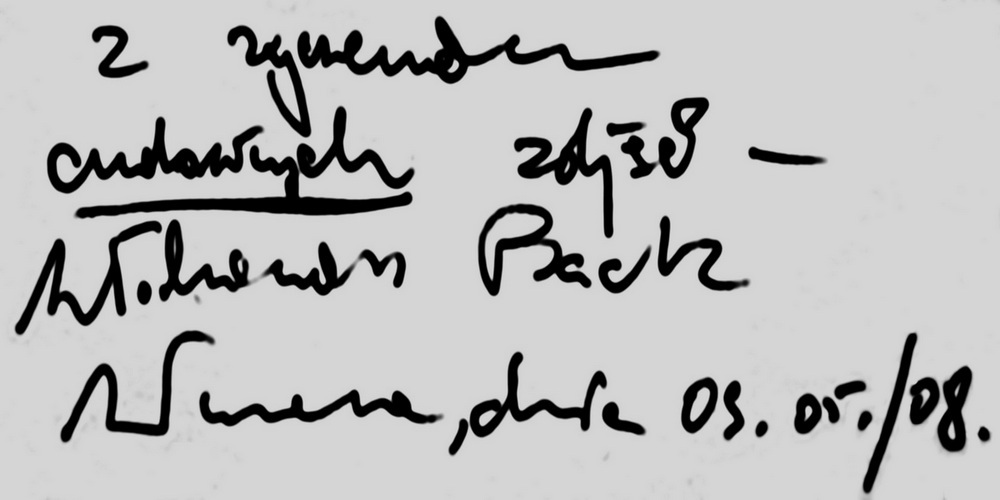
Signature of: włodzimierz barchacz